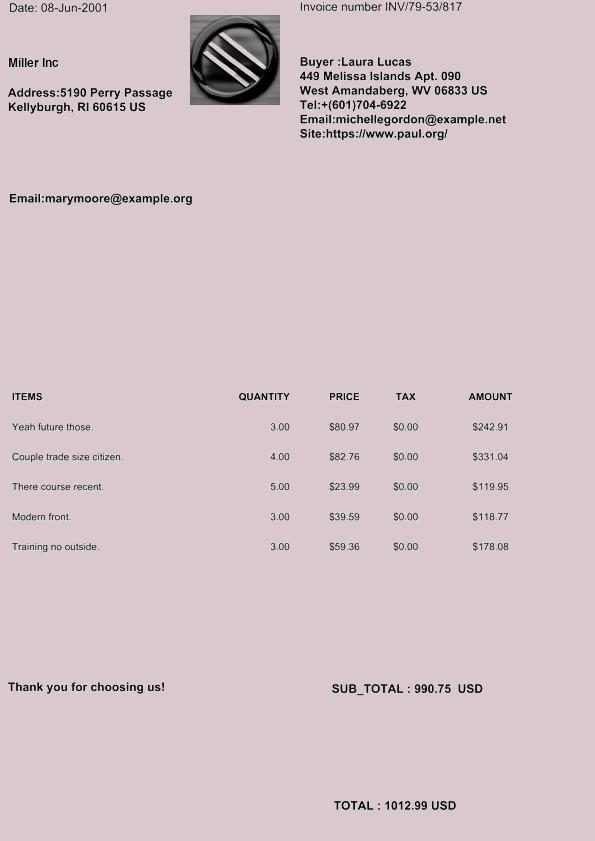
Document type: Invoice